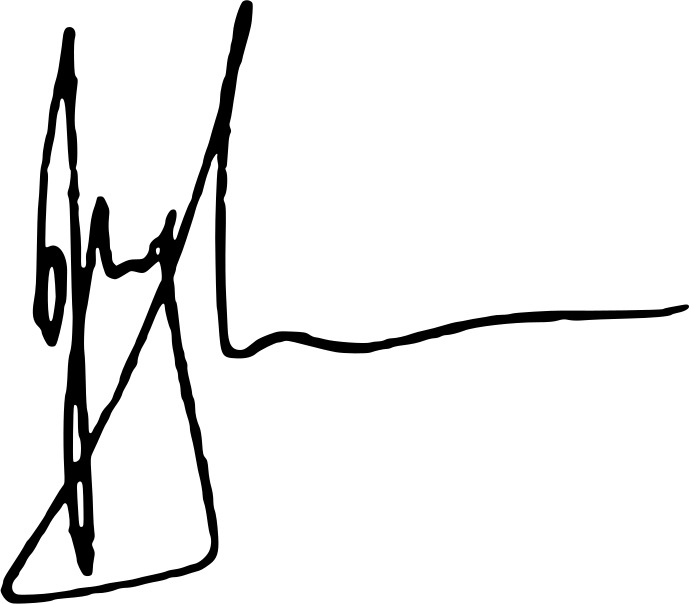
Signature of: nika gilauri